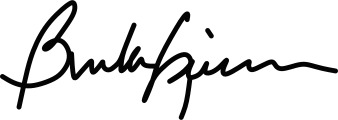
Signature of: brooke lierman